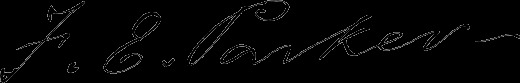
Signature of: francis e parker